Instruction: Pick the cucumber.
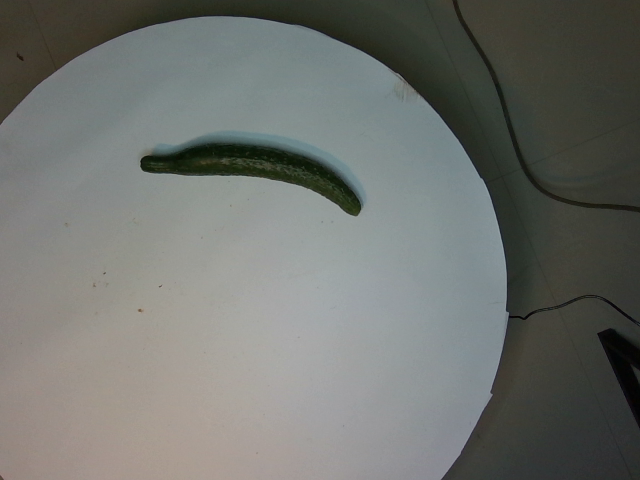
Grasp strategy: vertical